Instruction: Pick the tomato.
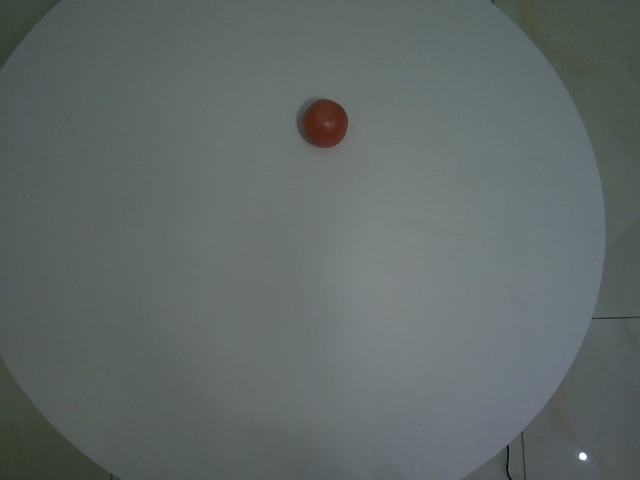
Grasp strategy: vertical